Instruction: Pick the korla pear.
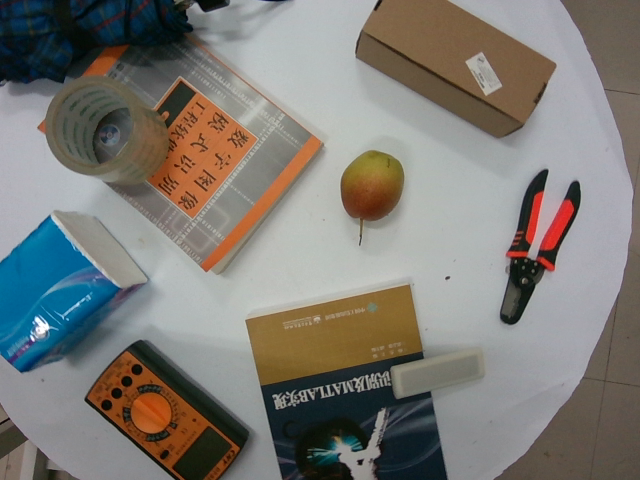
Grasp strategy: vertical